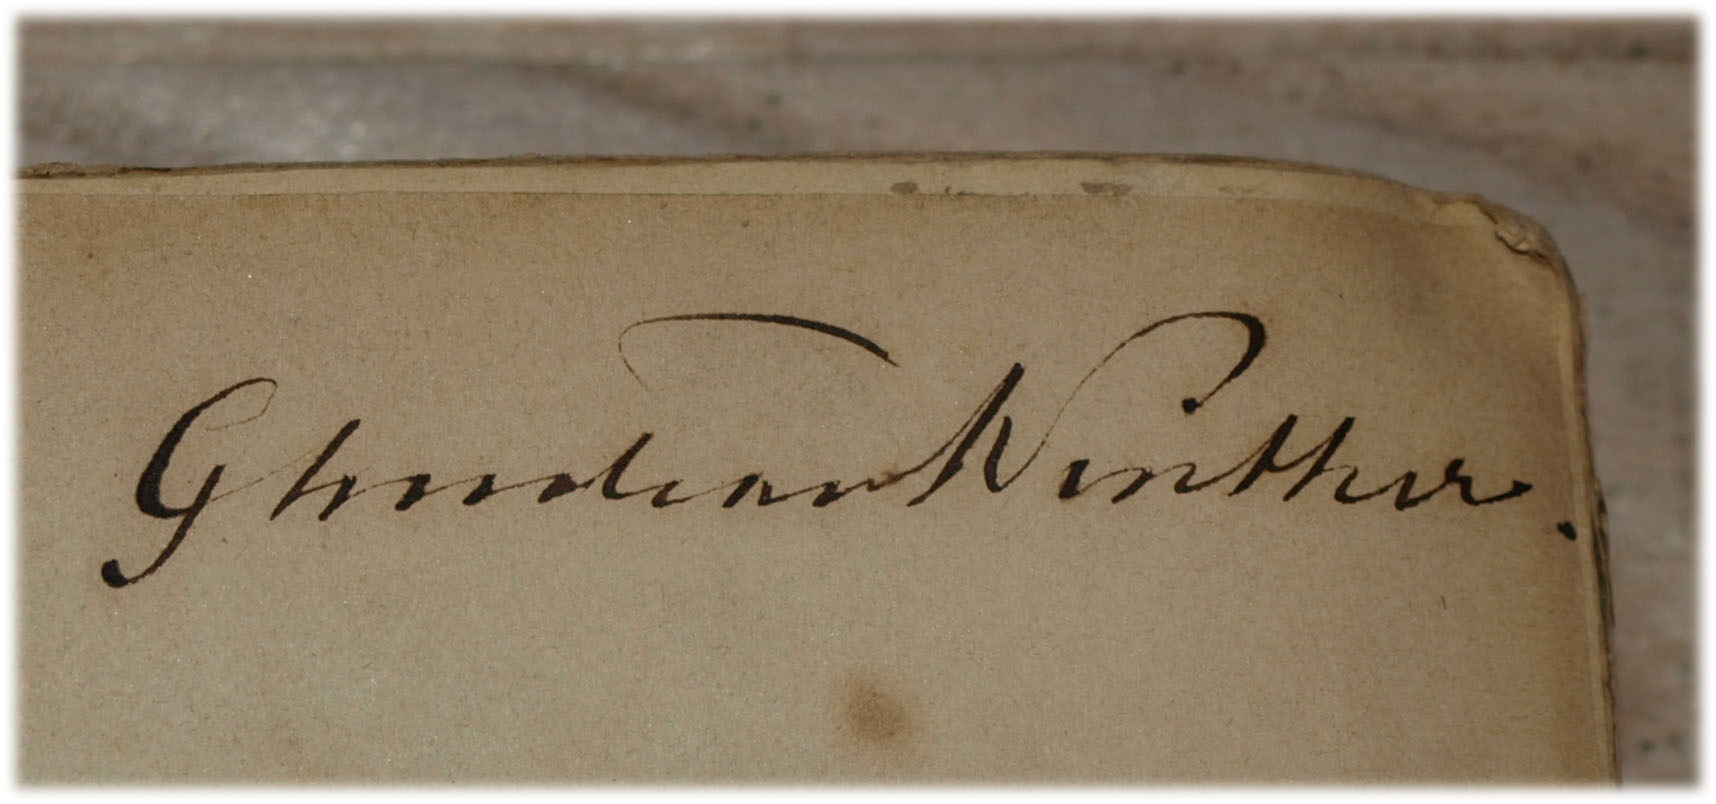
Signature of: christian winther